Question: What is the potential diagnosis?
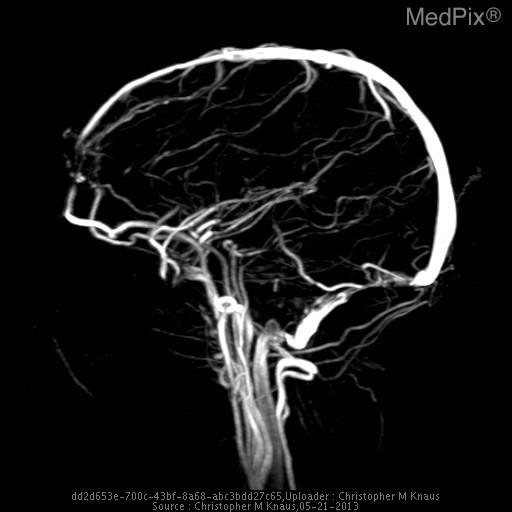
Answer: The possible diagnosis includes Venous sinus thrombosis
Severe dehydration
Polycythemia.